Question: How is the property described in the document?
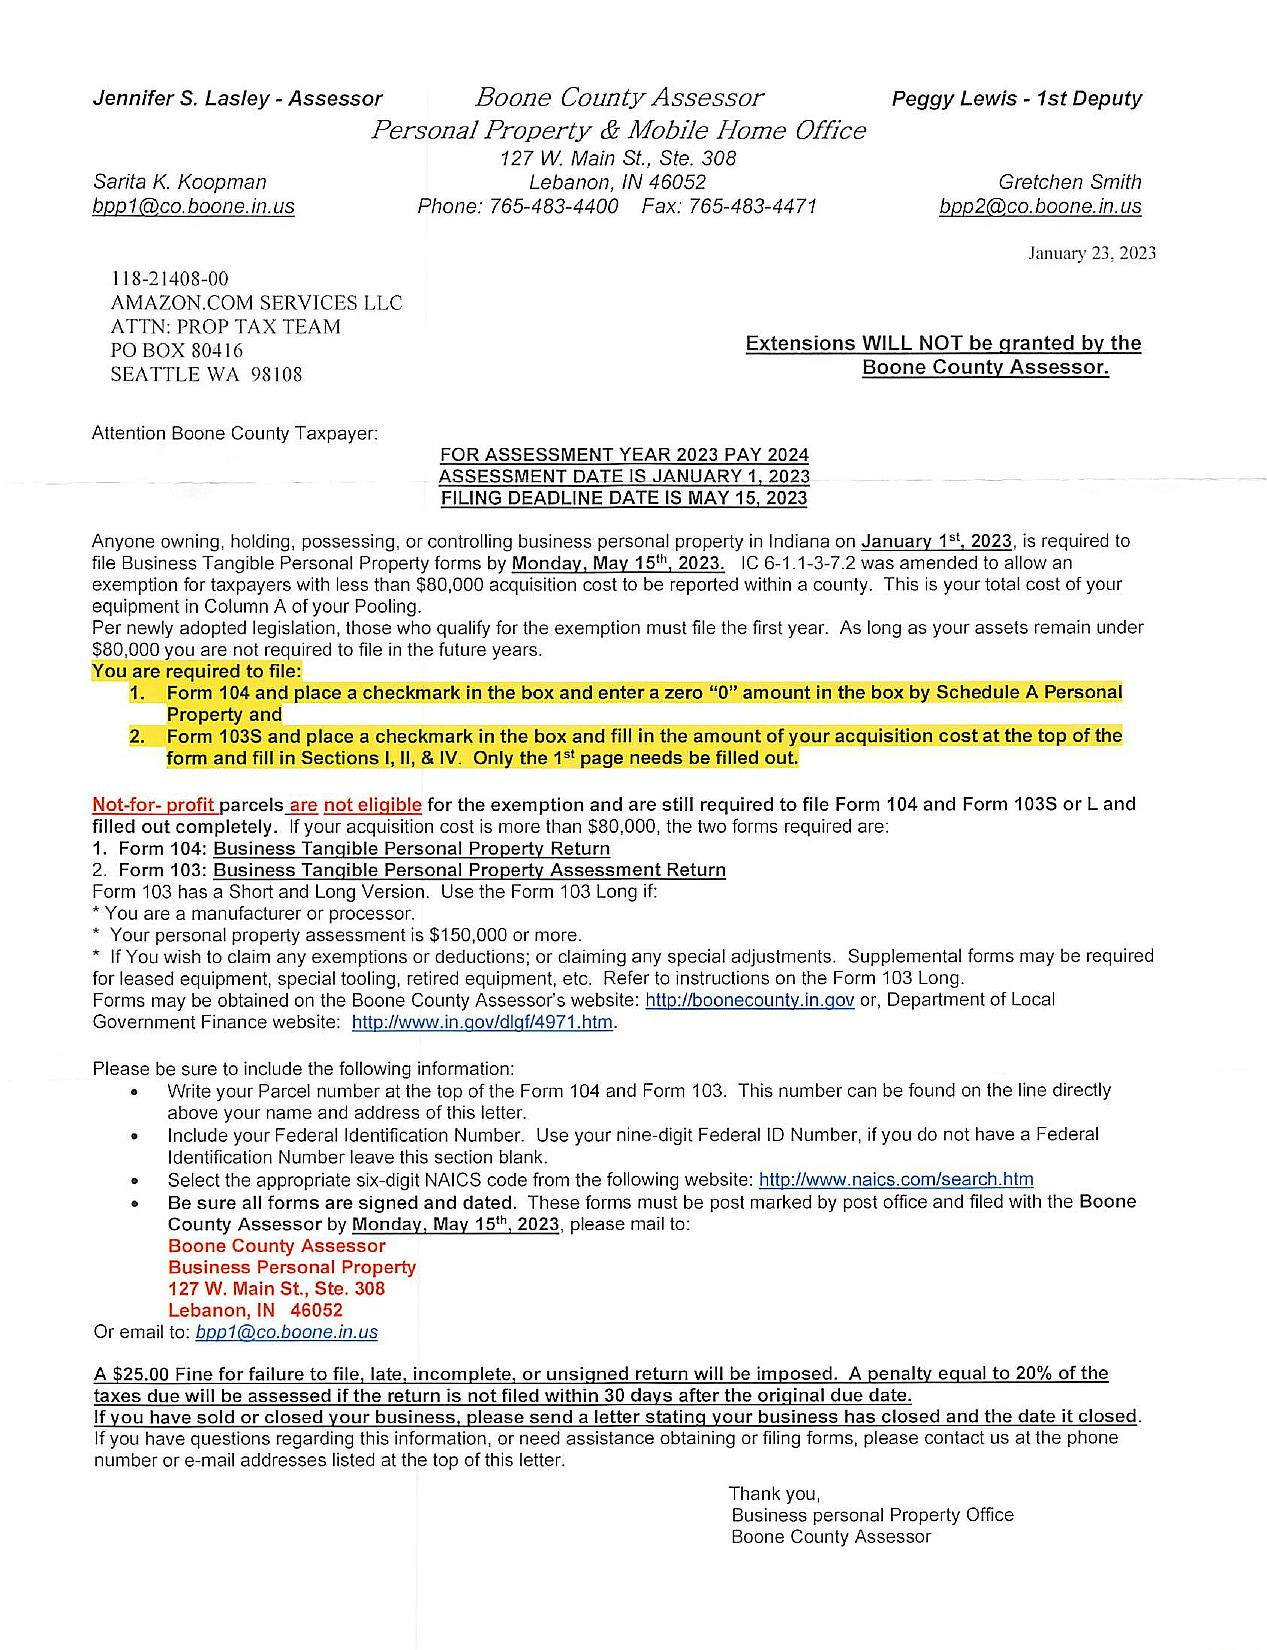
Answer: "Business Tangible Personal Property"